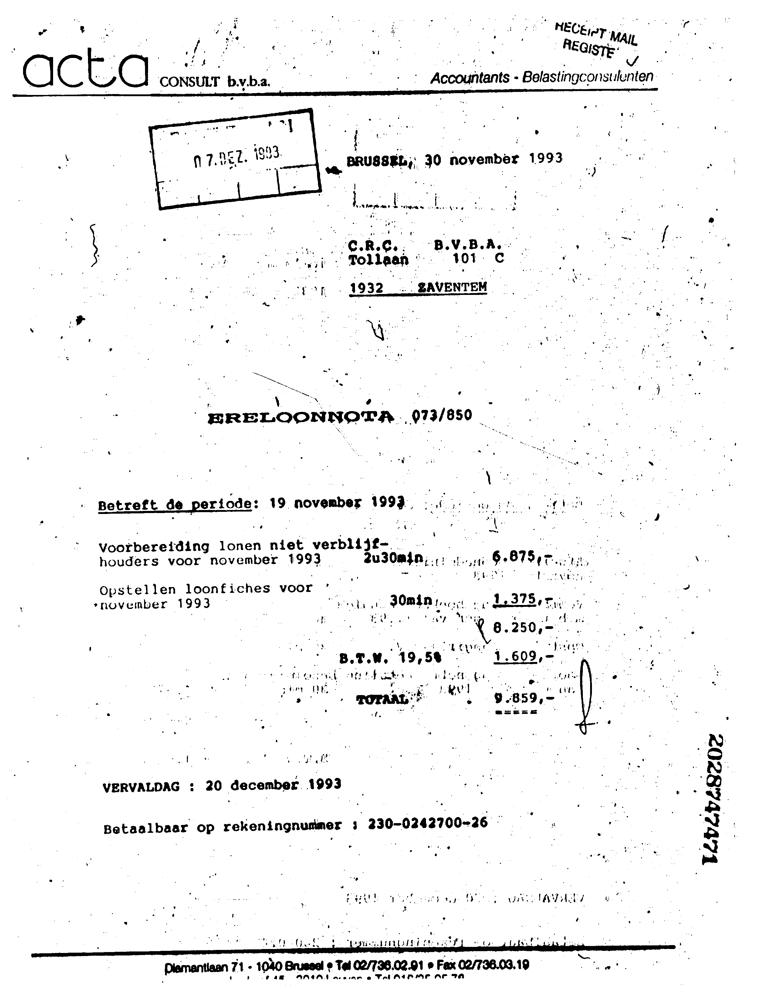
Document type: Invoice